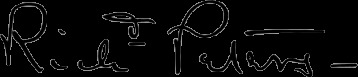
Signature of: richard peters